Question: What could the diagnosis suggest?
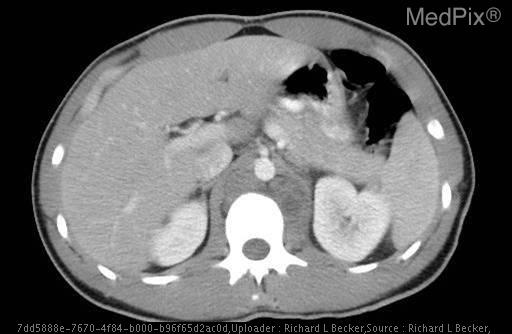
Answer: The possible diagnosis includes •  Germ cell tumor (likely non-seminomatous)
•  Stromal tumor
•  Lymphoma.